Question: What are the imaging findings?
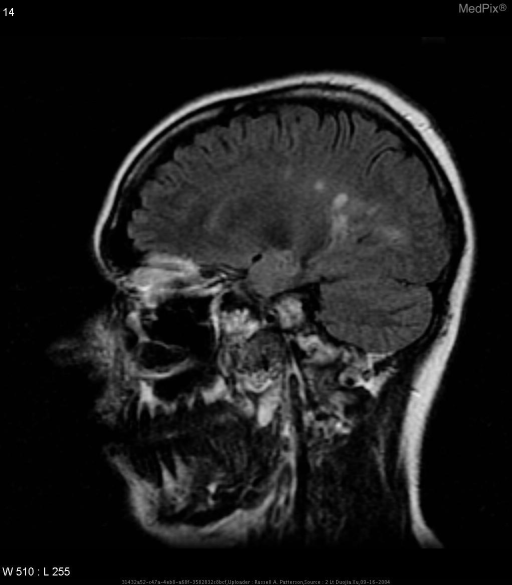
Answer: The imaging shows There are multifocal areas of predominately white matter abnormal signal intensity  Several lesions are in the corpus callosum, the largest seen in the body of the corpus callosum; with periventricular and periatrial predominance.

Several lesions are oriented perpendicular to the corpus callosum (Dawson’s fingers).

Similar hyperintense lesions are also seen in the brain stem and spinal cord, best seen on the sagittal images. Multiple areas of abnormal signal intensity - most are in the deep and periventricular white matter.